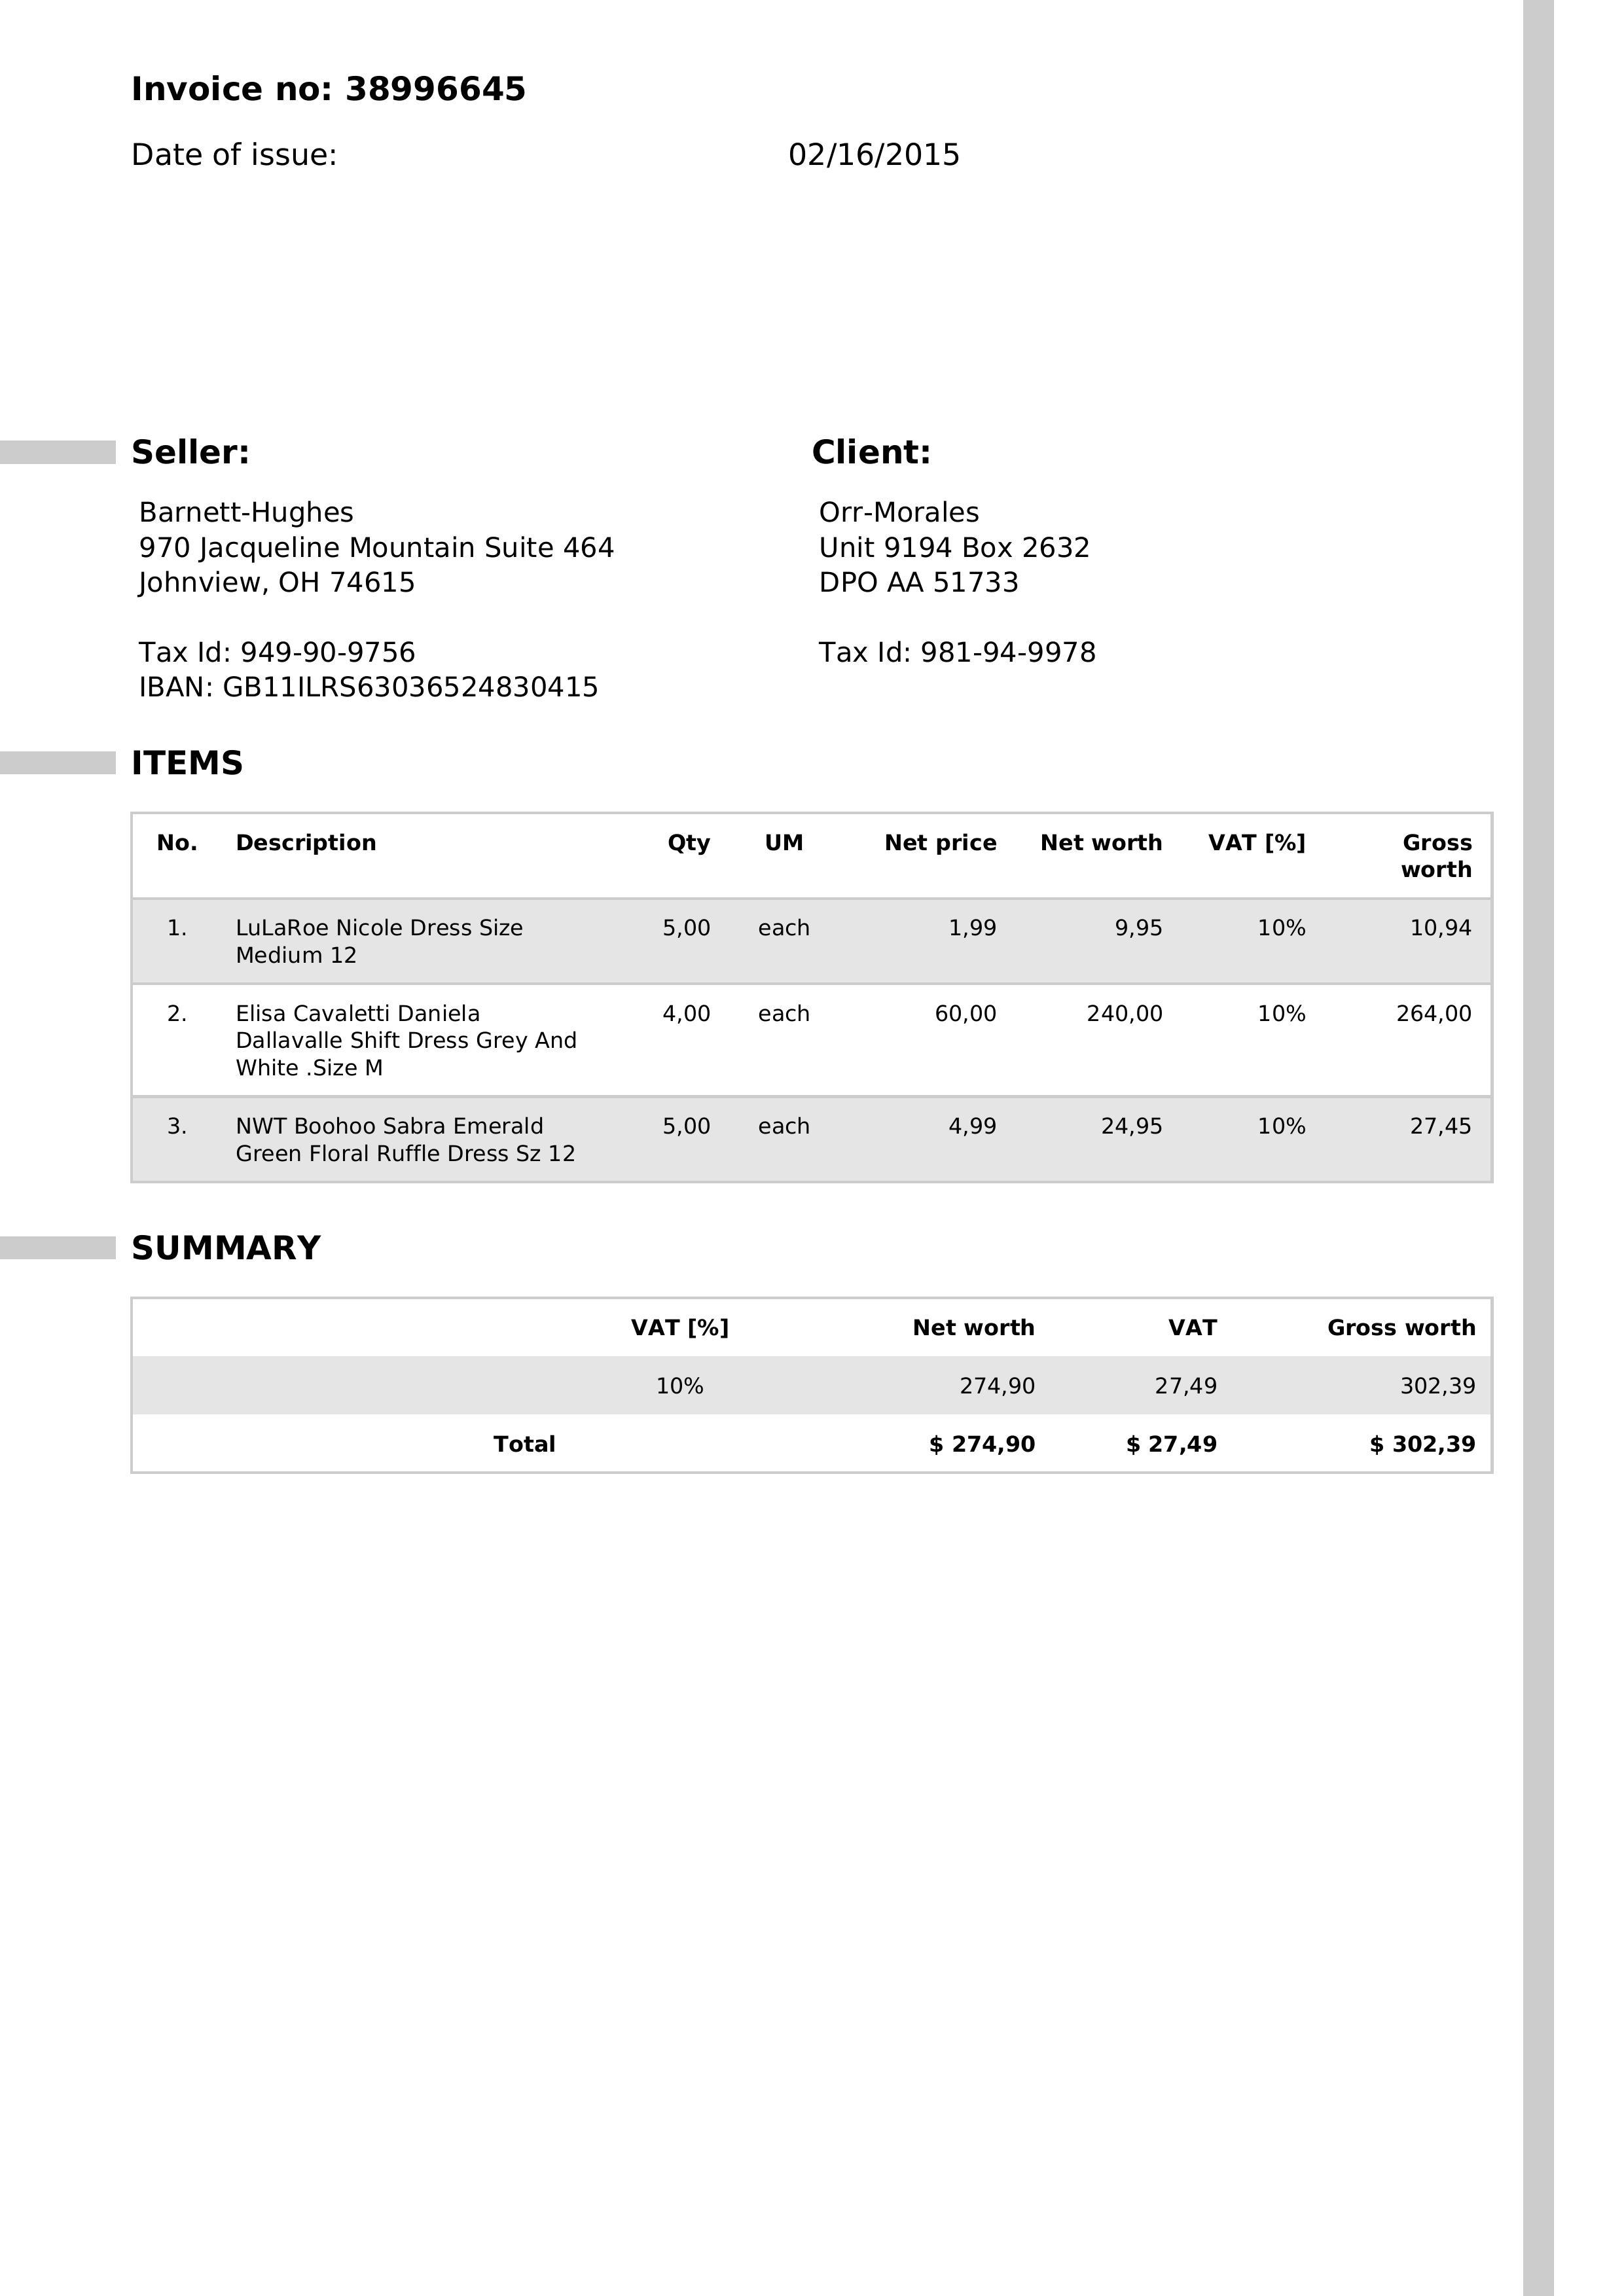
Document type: Invoice